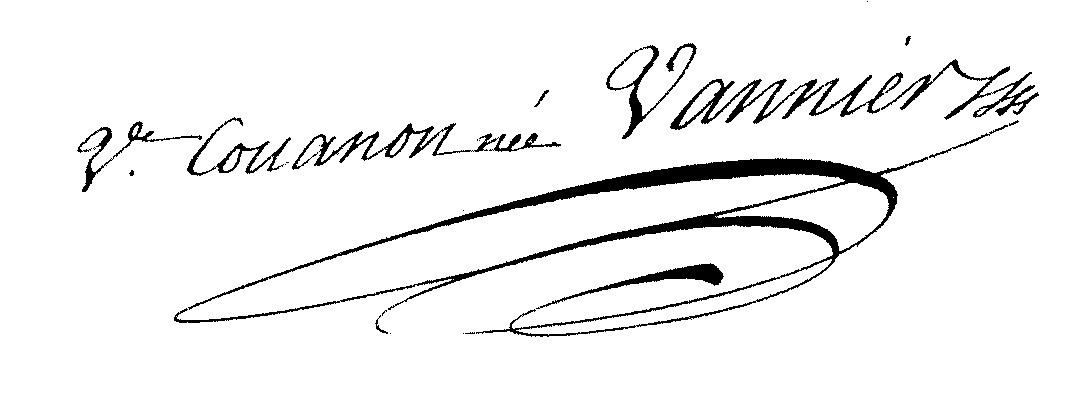
Signature of: madeleine jeanne vannier